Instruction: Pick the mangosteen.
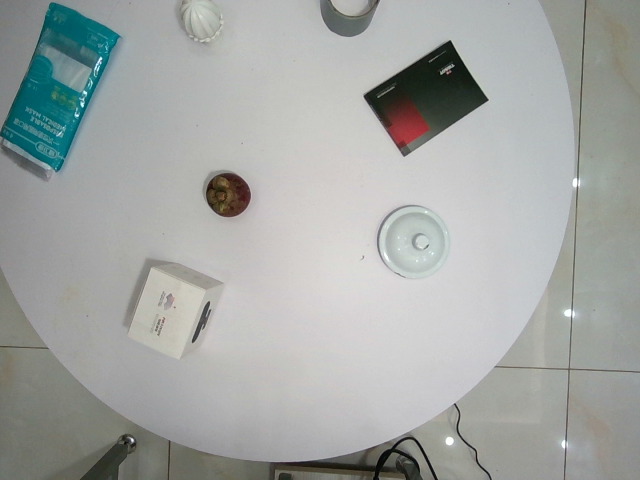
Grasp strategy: vertical